Question: How is the history relevant to the case?
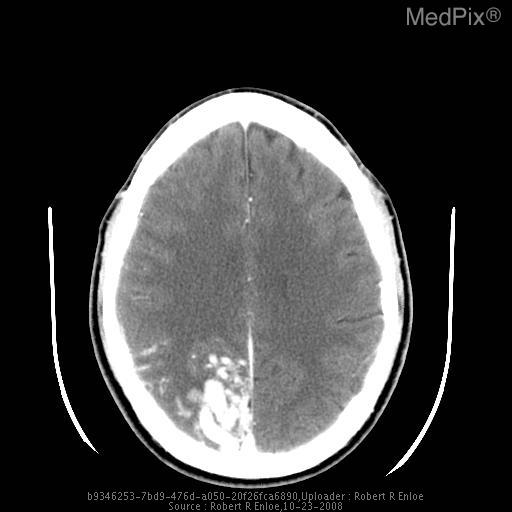
Answer: The patient's history of 26 year-old man with increasing right-sided parietal and occipital headaches is key in understanding the case.